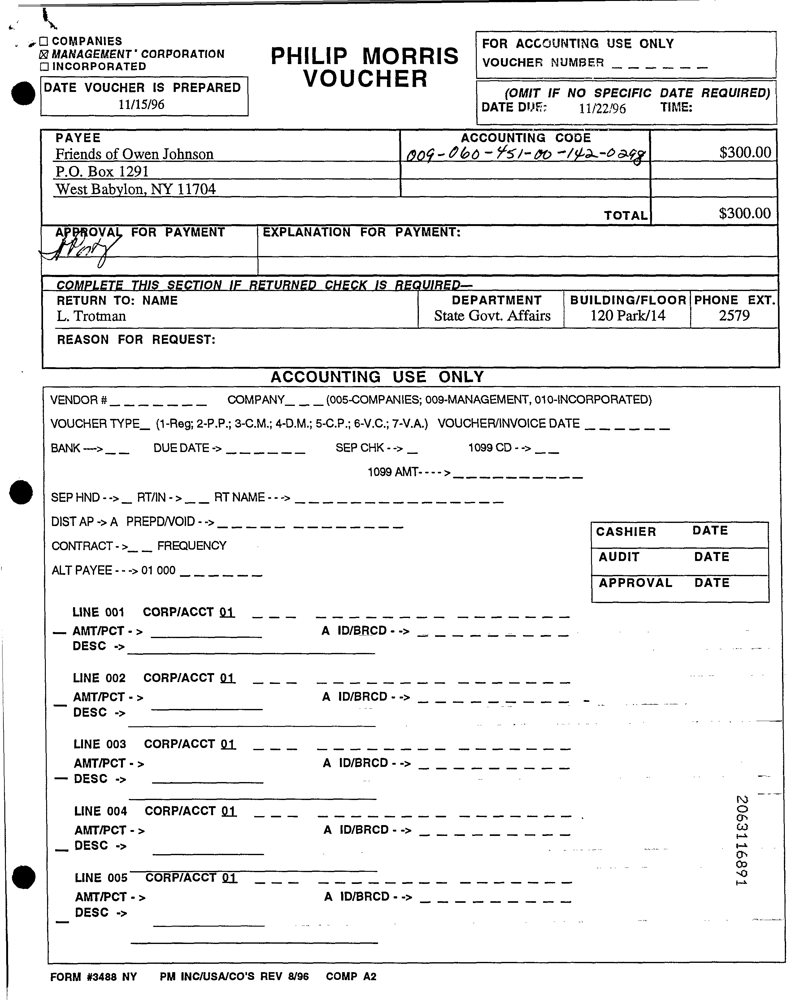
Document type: Invoice